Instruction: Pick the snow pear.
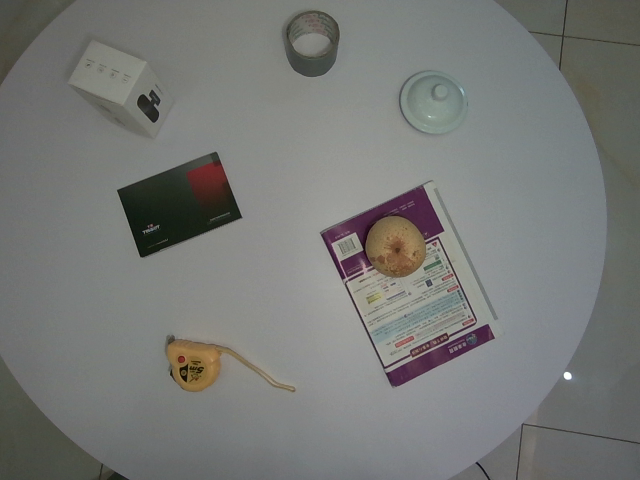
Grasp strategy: vertical